Question: Can you provide the account number mentioned in the document?
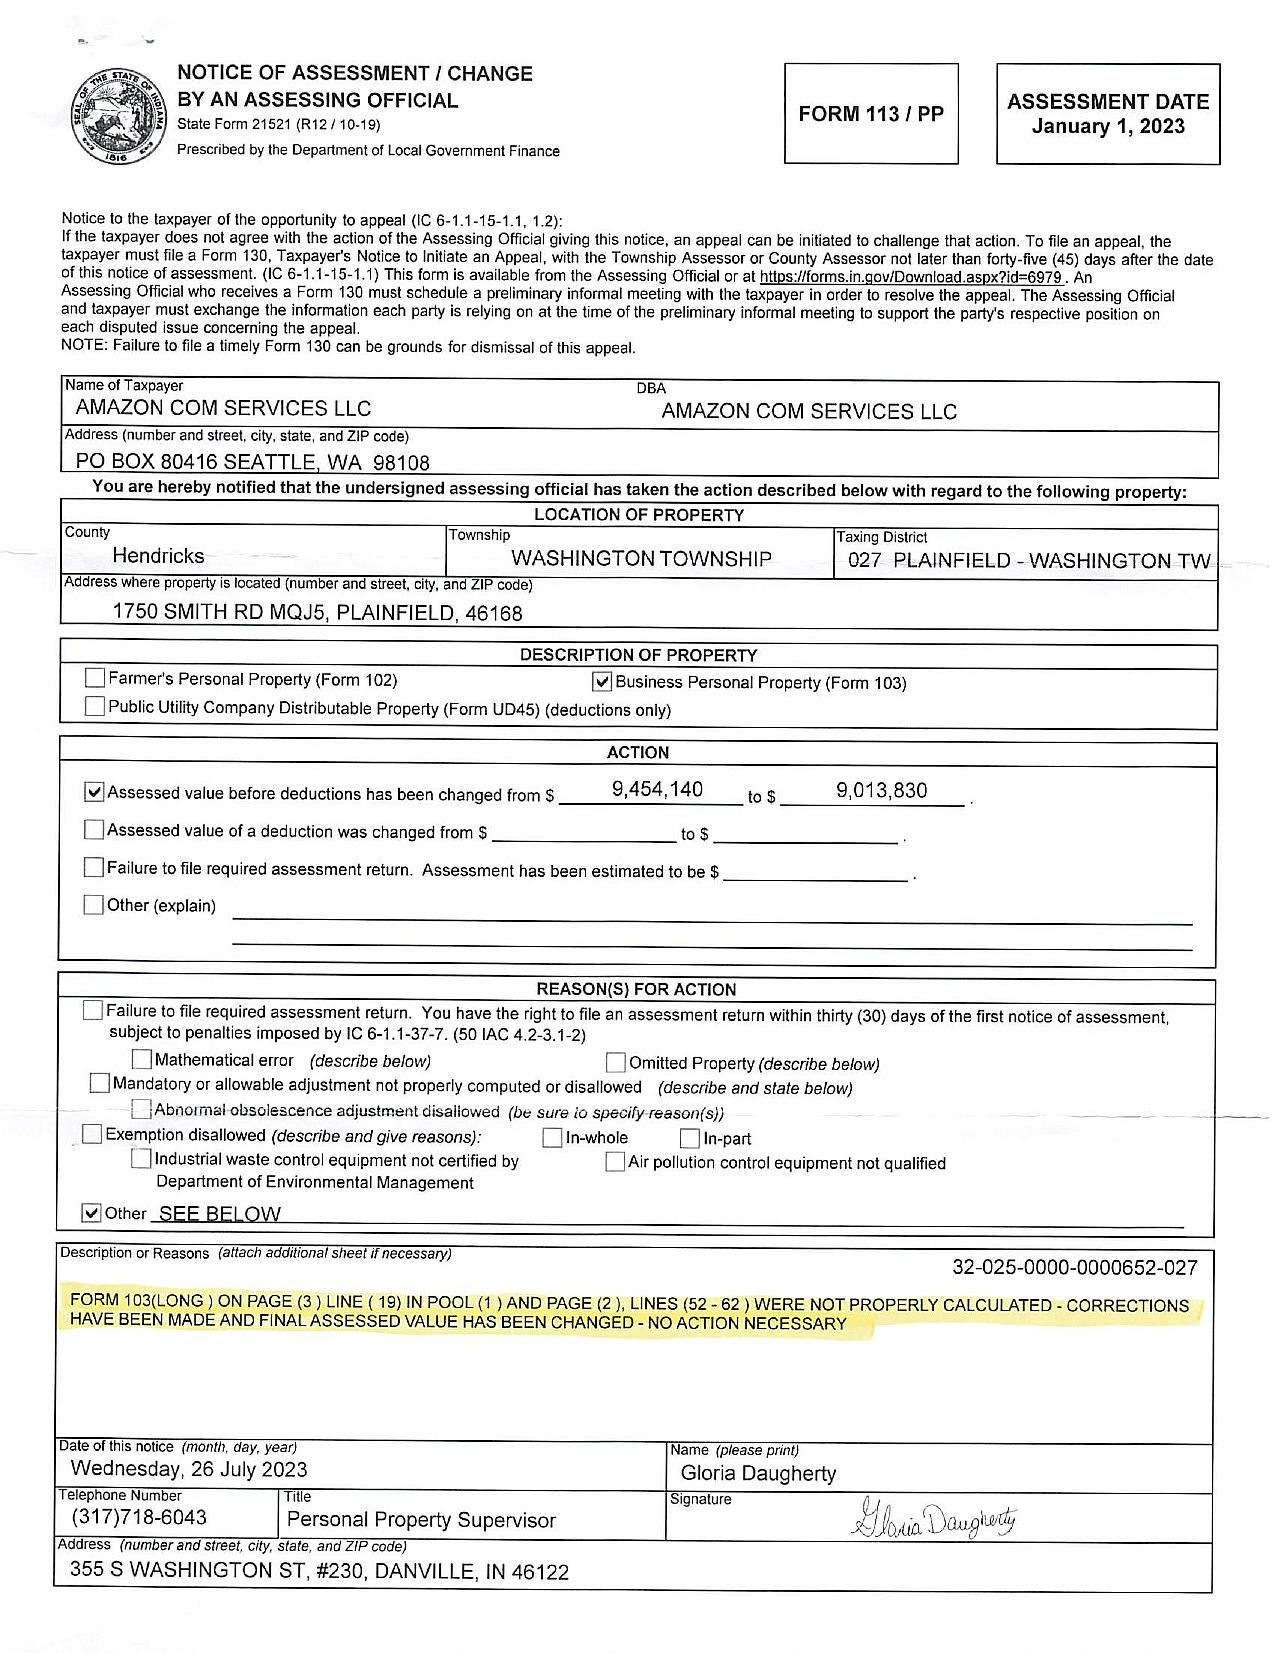
Answer: "32-025-0000-0000652-027"